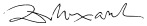
Signature of: dmitry likhachov